Question: Describe the condition in detail:
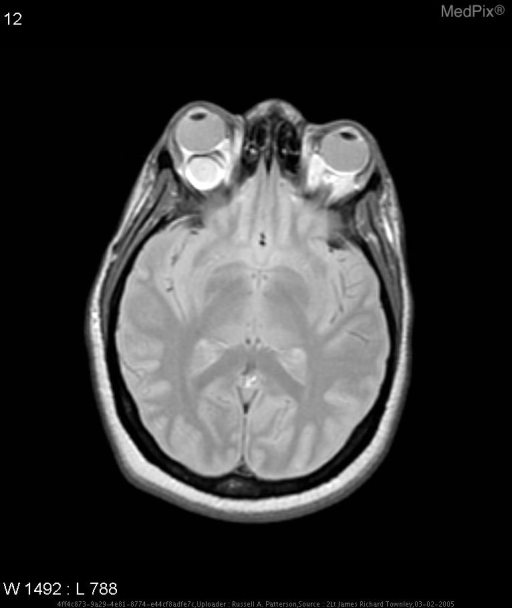
Answer: The disease is discussed as: Cavernous hemangiomas are the most common intraorbital tumors in adults (Kim 2002). As far as the distribution between men and women is concerned, Henderson (1984) reported an almost equal ratio of 8:7 in women and men, while Harris and Jakobiec (1978) found a 7:3 occurrence ratio of women to men. The lesions themselves are benign vascular lesions that are slow growing and can manifest as a painless, progressively proptotic eye. Most of these tumefactions are unilateral and bilateral cases have rarely been reported.  Orbital cavernous angiomas cause proptosis by increasing the intraorbital volume with a resultant mass effect. Although cavernous hemangiomas are histologically benign, they can encroach on intraorbital or nearby structures and can be considered anatomically malignant.  Therefore surgical excision is merited in most cases for definitive treatment.